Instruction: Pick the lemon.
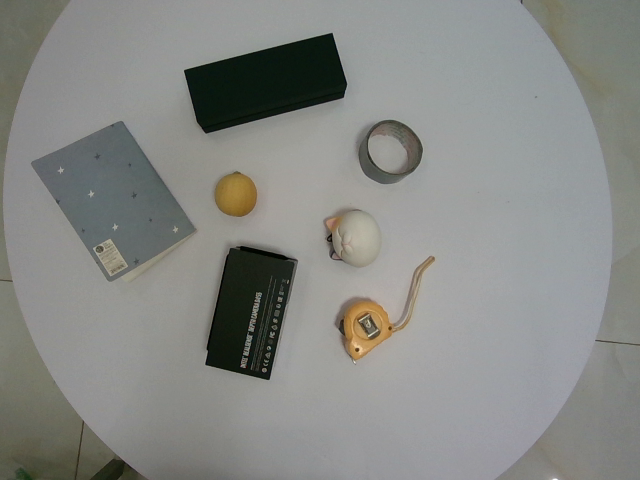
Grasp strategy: vertical